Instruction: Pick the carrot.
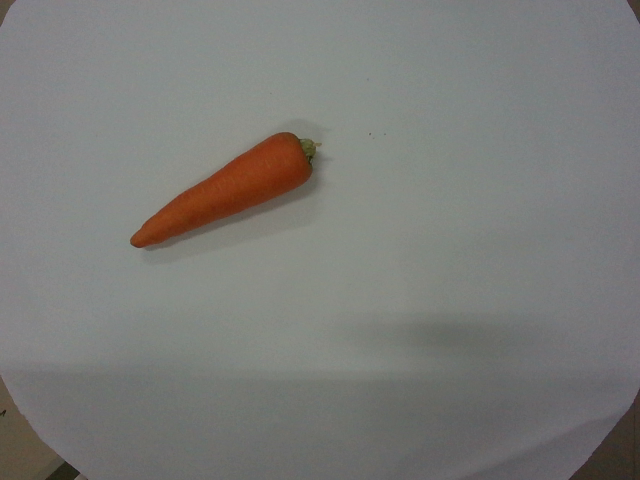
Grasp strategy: vertical